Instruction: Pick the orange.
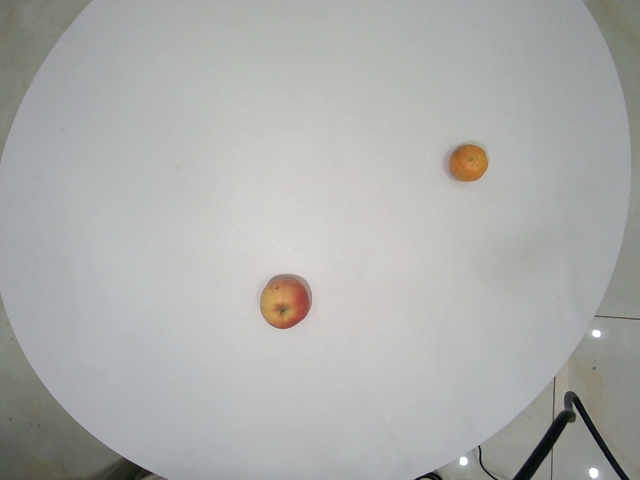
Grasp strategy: vertical